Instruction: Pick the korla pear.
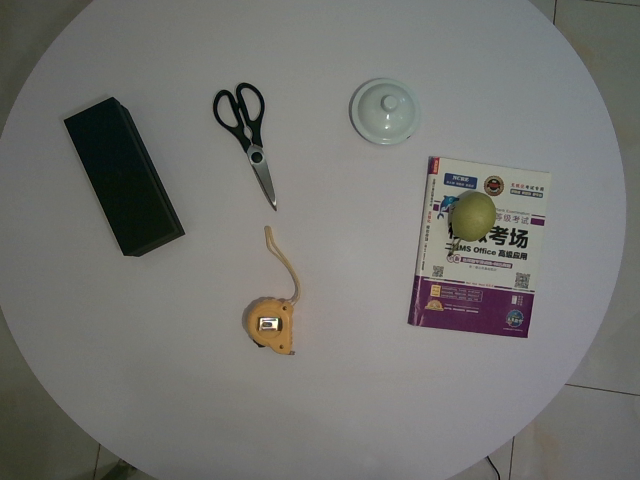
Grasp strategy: vertical